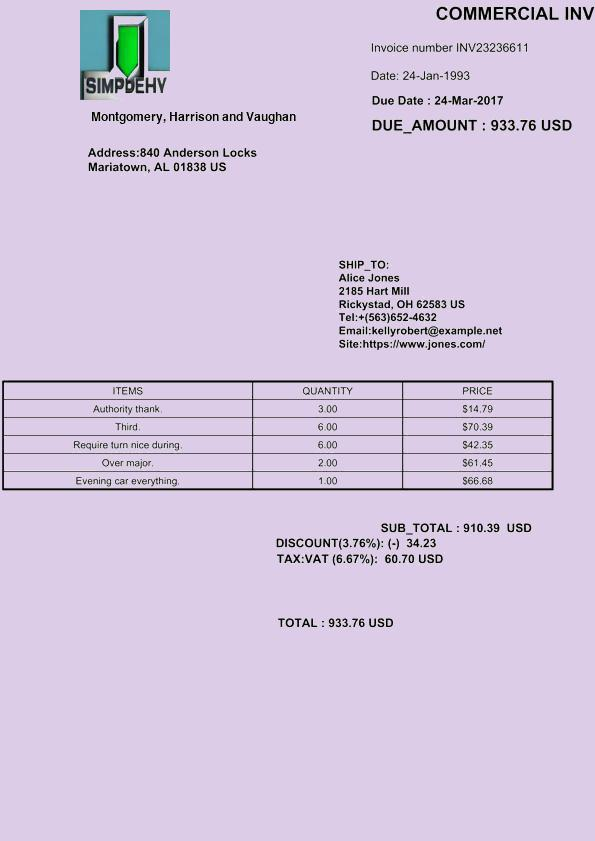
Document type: Invoice